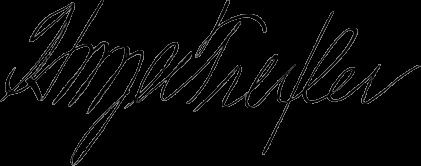
Signature of: harry clay trexler